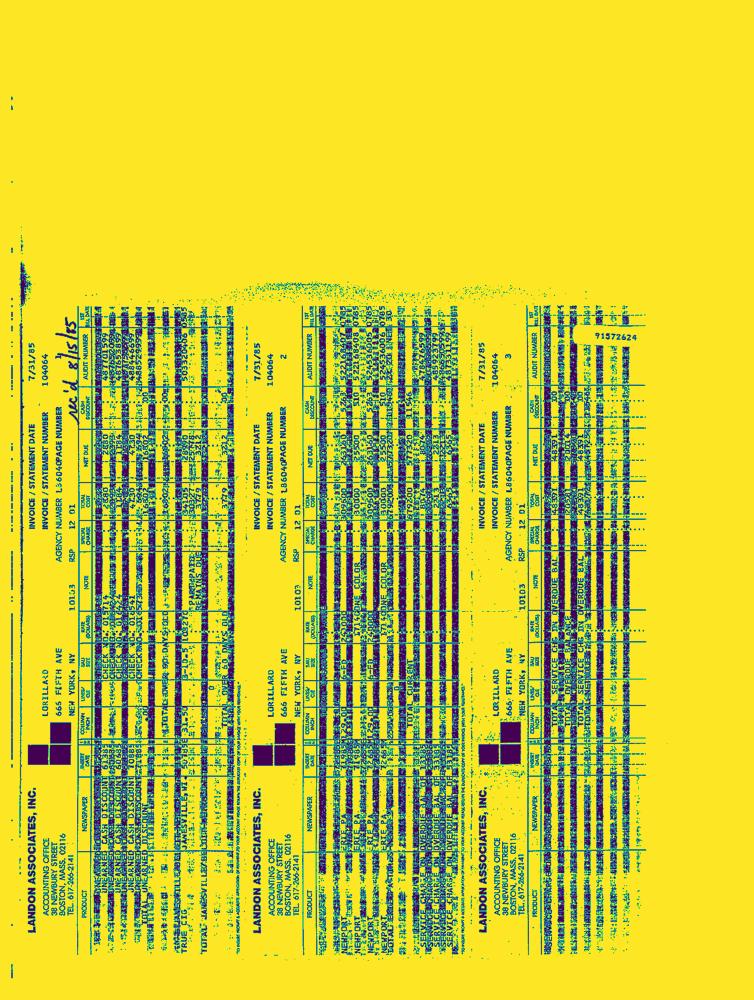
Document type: Invoice-Doc